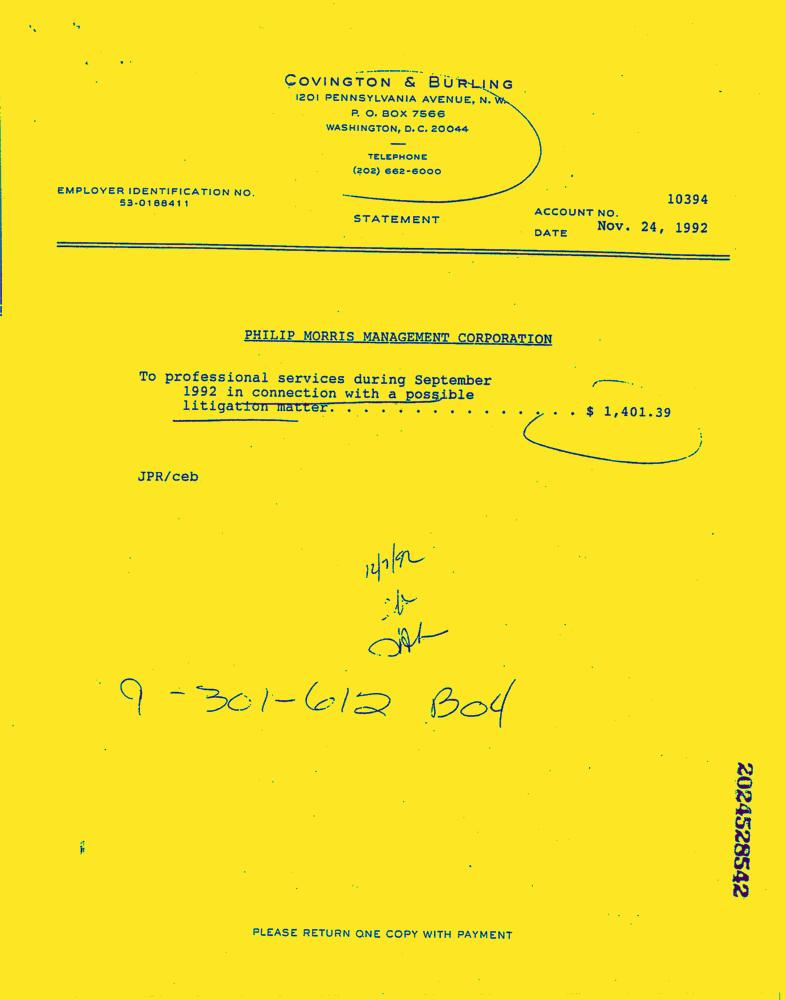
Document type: Invoice-Doc